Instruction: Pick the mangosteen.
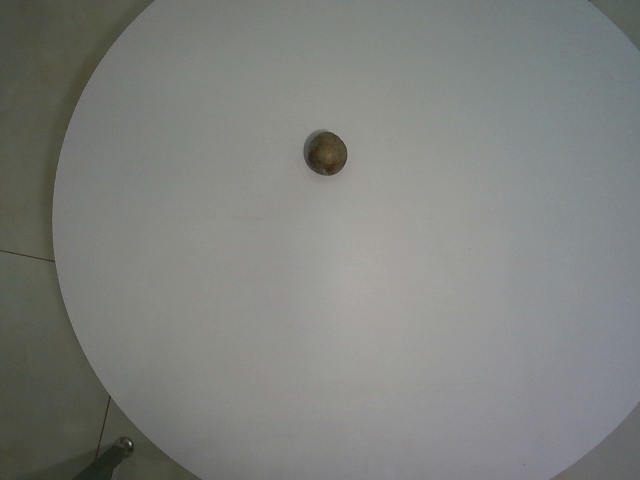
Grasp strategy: vertical